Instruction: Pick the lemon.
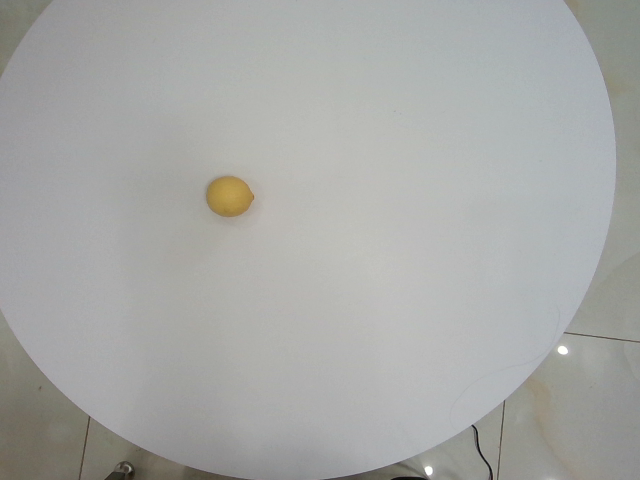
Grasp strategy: vertical